Question: What are the imaging findings?
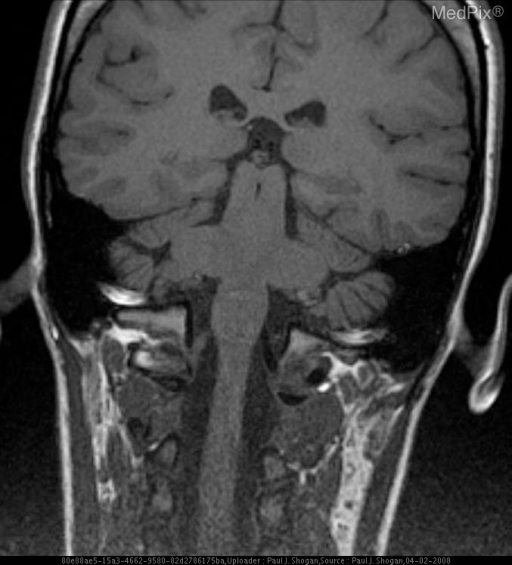
Answer: The imaging shows Occlusion of the right vertebral artery at the C1-2 level with subacute infarction of the right lateral medulla oblongata, and chronic infarction of the left flocculonodular lobe, as a result of traumatic chiropractic cervical manipulation. T1 weighted coronal image reveals absent flow void and hyperintense thrombus (clot) within the right vertebral artery at the level of C1-2 in the right paramedullary cistern.  The left vertebral artery reveals normal signal related flow void..